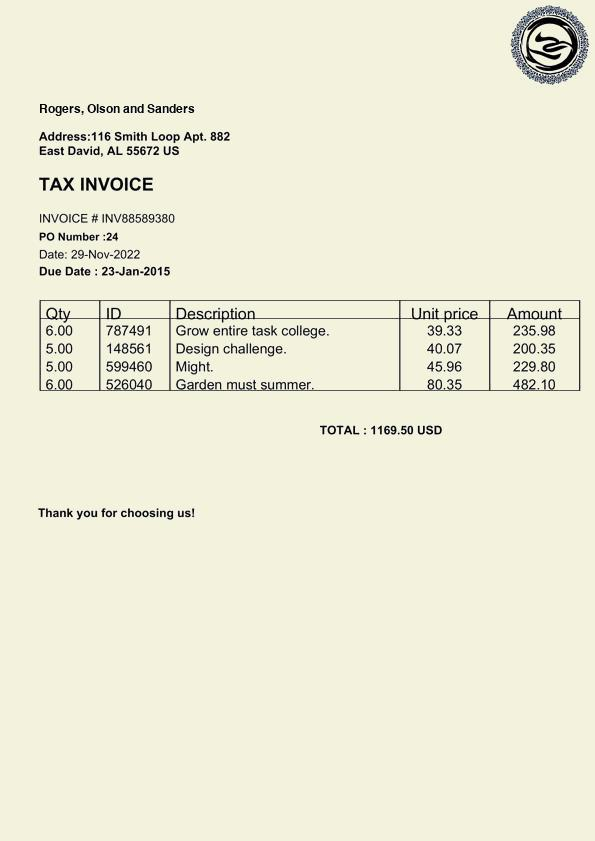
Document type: Invoice